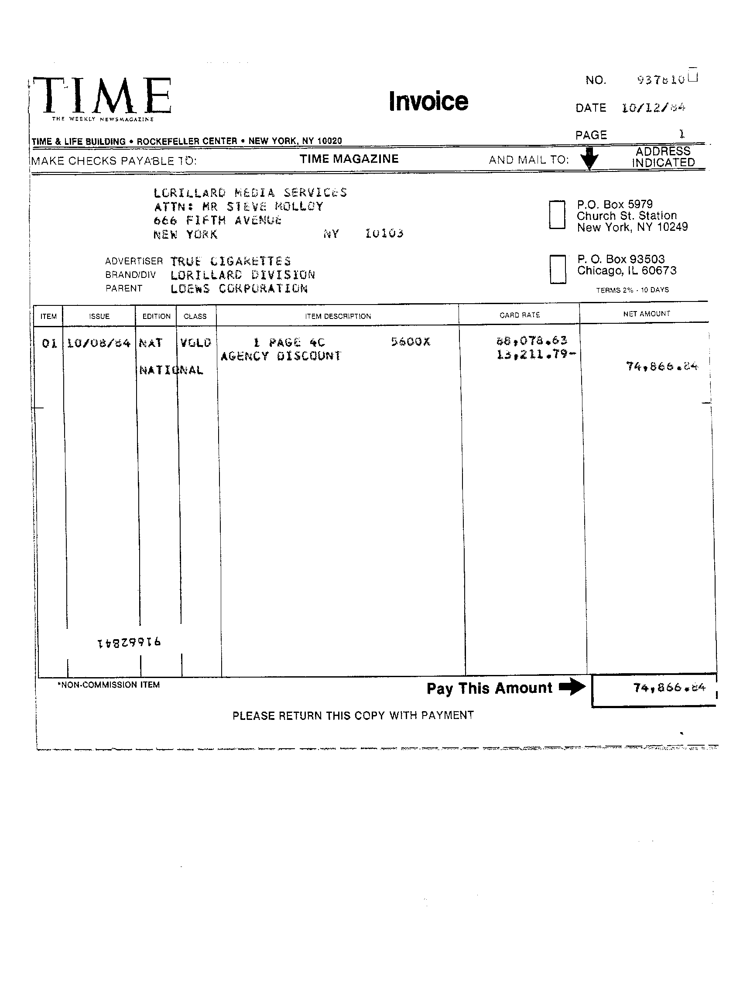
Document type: Invoice